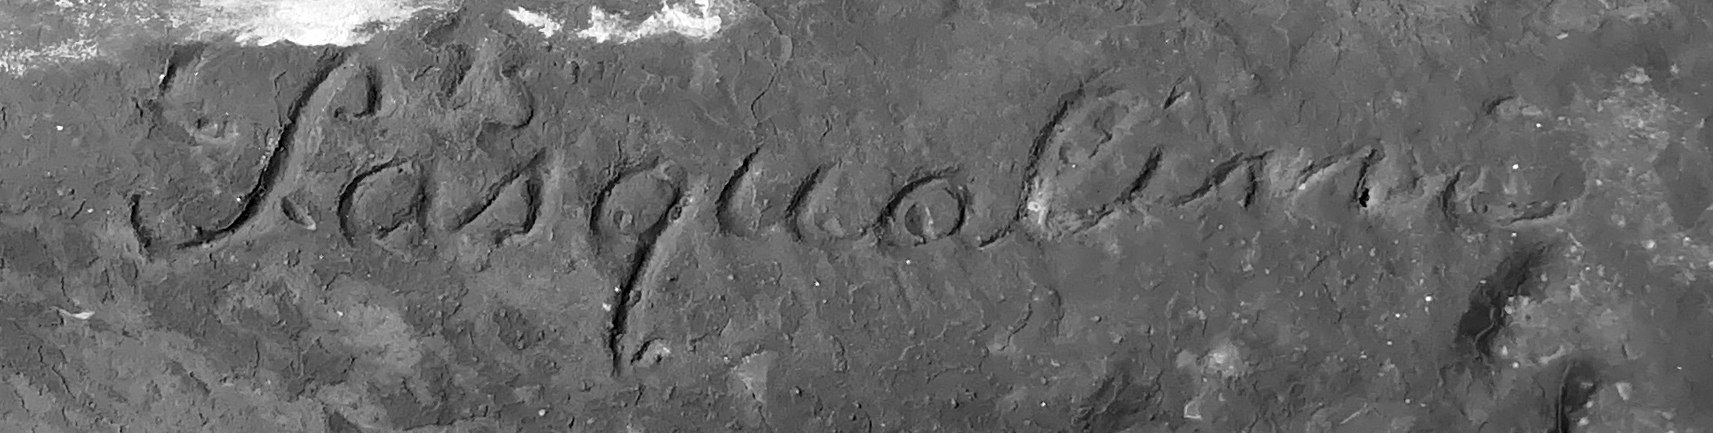
Signature of: enzo pasqualini